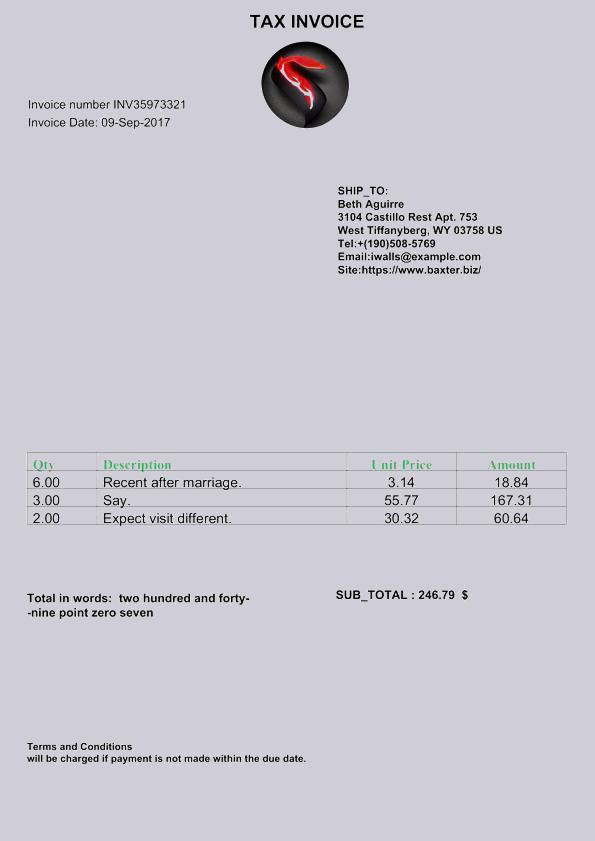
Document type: Invoice